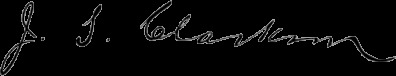
Signature of: james s clarkson